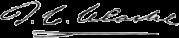
Signature of: thomas curtis clarke